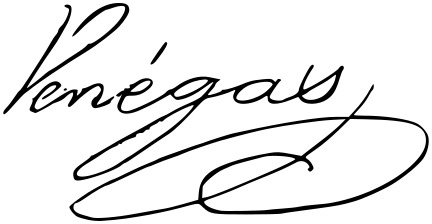
Signature of: francisco javier venegas